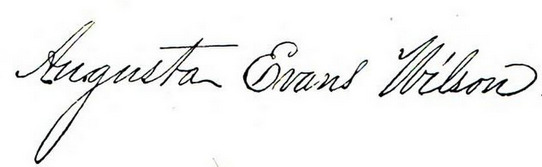
Signature of: augusta jane evans wilson